Patient: Male, age 50
A 50-year-old male with clinical APECED was referred to our institution for management of refractory pulmonary nontuberculosis mycobacterial (NTM) infection (Fig. 1). He was enrolled in the NIAID (11-I-0187) IRB-approved protocol and was provided written informed consent in accordance with the Declaration of Helsinki. His APECED manifestations included CMC diagnosed at age 3, Sjogren's-like syndrome (age 3), intestinal dysfunction (age 5), hypoparathyroidism (age 6), enamel hypoplasia (age 7), Addison's disease (age 14), pernicious anemia (age 20), vitiligo (age 35), and hypogonadism (age 52). He met clinical diagnostic criteria for APECED at 6 years of age upon development of CMC and hypoparathyroidism, and APECED was genetically confirmed upon NIH admission by Sanger sequencing of the AIRE gene, which identified homozygous c.967_979del13, p.L323SfsX51 (Fig. 1).
Our patient's respiratory problems began at 5 years of age as chronic daily, dry cough that progressed to recurrent episodes of bronchitis. At age 40 years, he developed daily cough productive of greenish purulent sputum and radiographic evidence of worsening bronchiectasis. At age 48 years, sputum culture grew Mycobacterium avium complex (MAC) with multiple cystic changes noted on chest CT. He was treated with rifampin, azithromycin, and ethambutol at an outside hospital. Despite triple antibiotic therapy, his symptoms persisted, sputum cultures remained positive for MAC, and chest CT identified coalescence of two areas of cystic bronchiectasis, which prompted the addition of amikacin. However, his clinical symptoms continued to worsen, leading to a referral to NIH.
Non-contrast chest CT upon NIH admission showed a broad spectrum of findings representing early (GGO and tree-in-bud abnormalities), intermediate (bronchiectasis and nodules), and late stage characteristics (severe, diffuse bronchiectasis and cavity formation) of autoimmune lung disease complicated by infection (Fig. 2). Sputum culture grew Aspergillus fumigatus, methicillin-susceptible Staphylococcus aureus (MSSA) and MAC for which posaconazole was added for antifungal coverage, rifampin was discontinued due to drug interactions with posaconazole, and linezolid was initiated to optimize MAC therapy and treat MSSA. He was discharged home with close follow-up by local providers.
A year later, his clinical condition deteriorated, requiring daily home oxygen therapy with worsening cough and night sweats (Fig. 1). Evaluation at an outside institution was notable for right lower lobe cavity thickening and a plethora of microorganisms cultured from sputum including: Candida albicans, Candida dubliniensis, Graphium species, Exophiala species, and Scedosporium apiospermum. Despite antifungal therapy and optimized pulmonary toilet, he clinically worsened with radiographic evidence of new apical hydropneumothorax, consolidations, and pleural effusions. Consequently, he returned to NIH for further evaluation and management spanning a 13-month hospitalization (Fig. 1).
During that admission, he failed two months of extensive medical management. He was placed on broad spectrum antibiotics and antifungals to cover the microorganisms cultured from sputum (Serratia and Burkholderia), bronchoalveolar lavage (Scedosporium apiospermum, Mycobacterium intracellulaire/chimera) and pleural effusions (Scedosporium apiospermum, Mycobacterium intracellulaire/chimera). He required placement of three chest tubes for drainage of pleural effusions and multiple bronchoscopic placements of endobronchial valves throughout the right lung to seal off air leaks from a right lower lobe pneumatocele complicated by bronchopleural fistula and empyema. He underwent right middle and lower bilobectomy with decortication of right upper lobe and tracheostomy (Fig. 1). Histology of the resected lung tissue revealed granulomatous pneumonitis with numerous necrotizing and non-necrotizing granulomas involving lung and pleura, dense pleural fibrosis and pleural adhesions with granulomas, and small non-necrotizing granulomas within lymph nodes. Immunohistochemical staining revealed extensive lymphoplasmacytic infiltration consisting predominately of CD3+ T lymphocytes peribronchially composed of more CD4+ than CD8+ T lymphocytes in the submucosa and prominent CD20+ B lymphocyte nodules around the airways as previously described.
Post-operatively, he developed persistent right bronchopleural fistulae despite multiple intraoperative patches. After failing a transverse rectus abdominis myocutaneous (TRAM) flap repair, an omental flap closure was ultimately successful (Fig. 3). Secondary to the multiple surgical procedures with extended periods of immobilization, he developed a right parietal embolic stroke -without residual neurological sequelae- and right-sided diaphragmatic dysfunction resulting in persistent hypercapnia responsive to bilevel positive airway pressure (BiPAP).
Following surgery, he developed recurrent pulmonary infiltrates and GGOs responsive to steroids. This finding in conjunction with histological evidence of lymphocytic inflammation in the tissue prompted treatment of autoimmune pneumonitis (Fig. 1). He was treated with azathioprine and rituximab and his pneumonitis improved symptomatically, radiographically (Fig. 4), and on functional testing (PFTs improved from FVC 19% and FEV1 20% predicted to 32% and 31% predicted, respectively), and he returned home. Over the next 3 years, he remained clinically and radiographically stable on azathioprine without the need for rituximab redosing, while requiring nightly BiPAP and home oxygen. He remained free from respiratory infections on alternating nebulized tobramycin and amikacin suppression (Fig. 1). He was able to resume regular exercise and returned to work on a part-time basis, resulting in dramatic improvement of his quality of life.
At age 56, he developed progressively worsening dyspnea with mild exertion, increased sputum production, and increasing home oxygen requirements (Fig. 1). Upon his final admission at our institution, a CT scan elucidated new infiltrates and a sputum culture grew MSSA, Pseudomonas aeruginosa, Aspergillus nidulans, Aspergillus fumigatus, and Stenotrophomonas maltophilia which were treated with 8 weeks of meropenem, minocycline, and posaconazole. Upon completion of antibiotic therapy and confirmation of radiographic improvement of pulmonary infections, he received rituximab for treatment of underlying autoimmune pneumonitis flare (Fig. 1). Following discharge, he developed a urinary tract infection with Pseudomonas aeruginosa, necessitating an extended course of meropenem. While on meropenem, he developed a new consolidation along with worsening hypoxia and dyspnea. Upon admission to an outside hospital, respiratory cultures grew a multi-drug resistant Pseudomonas aeruginosa from both sputum and urine. Despite maximal medical therapy, he developed sepsis resulting in multiorgan system failure and death (Fig. 1).
Keywords: aire, apeced, aps-1, autoimmune pneumonitis, bronchiectasis, bronchopleural fistula, immunomodulation, omental flap repair
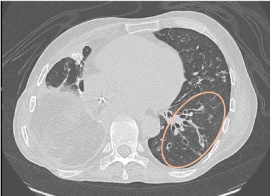
Image caption: Imaging findings of autoimmune pneumonitis during first admission at the NIH. C. Large cavitary lesions caused by nontuberculous mycobacteria (NTM) (blue ovals). Chest CT performed in 2013. (For interpretation of the references to colour in this figure legend, the reader is referred to the Web version of this article. ).